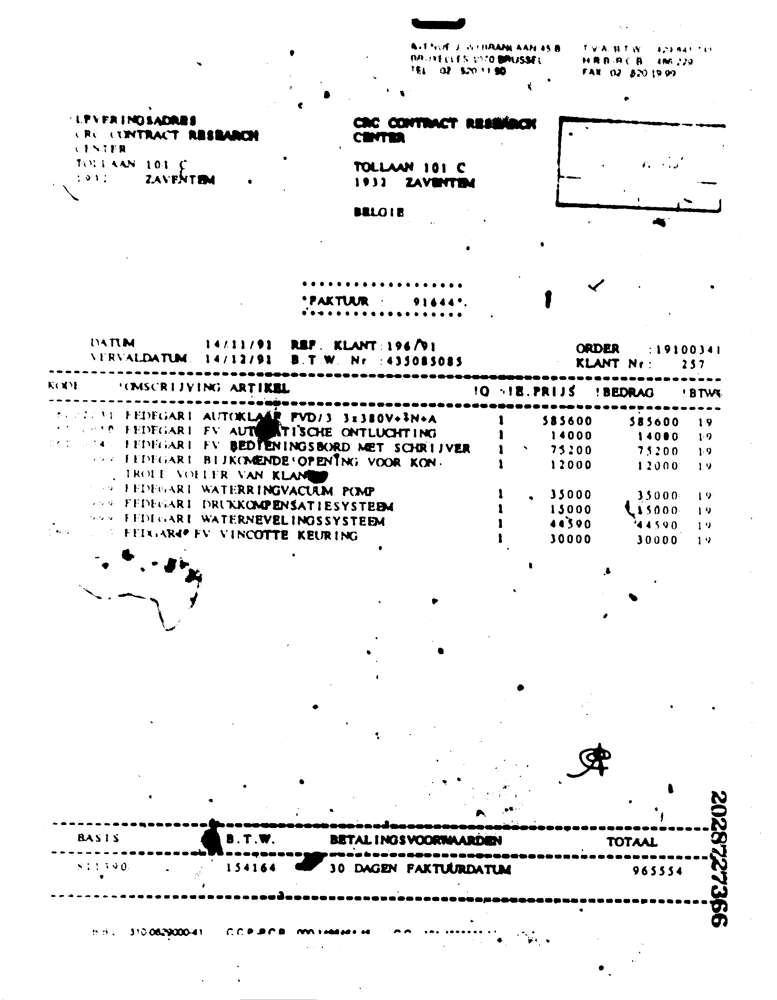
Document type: Invoice